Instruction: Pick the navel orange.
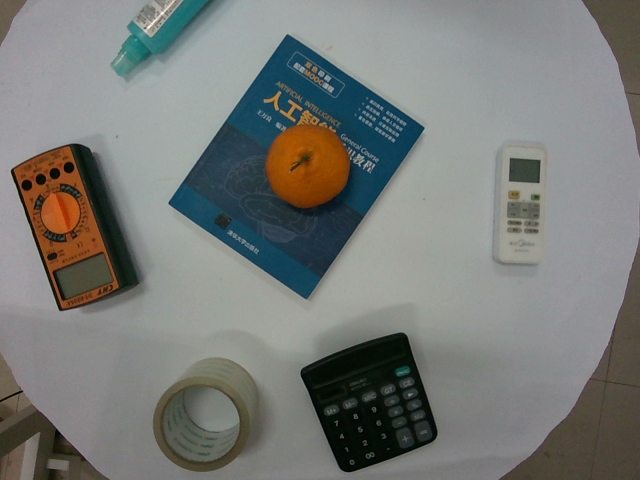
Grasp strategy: vertical